Question: Talk about the condition:
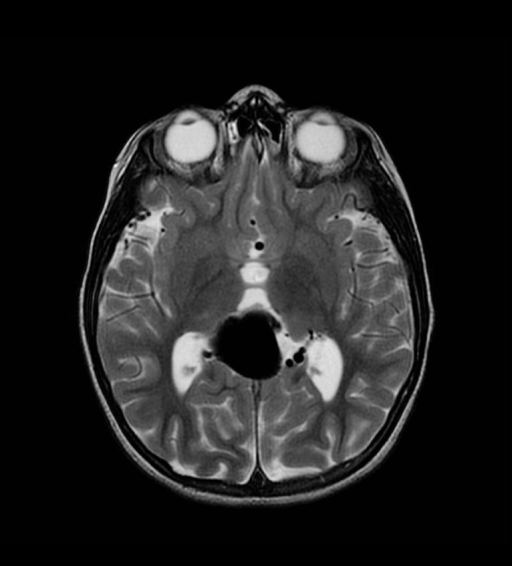
Answer: The disease is discussed as: The vein of Galen is a short but large diameter vein that drains the paired internal cerebral veins and the two basal veins of Rosenthal into the straight sinus. It is just posterior to the pineal gland, in the quadrigeminal plate cistern. This vein probably arises from remnants of the posterior median prosencephalic vein of Markowski.

By tradition, an aneurysmal enlargement of a midline venous structure in this location has been called a "Vein of Galen Aneurysm". However, the true origin of this dilated vascular structure is probably persistence of the anterior portion of the median prosencephalic vein (ProsV) of Markowski.  In many patients with this malformation, there is no "classic" vein of Galen; and, often, there is no straight sinus.  Instead, the dilated remnant of the ProsV drains into upward directed "falcine sinus".

These lesions most often result from vascular shunts developing between the early choroidal arteries and the deep or midline veins, during the  6th to 11th week of gestation. At this time in development, the brain is primarily supplied by multiple choroidal arteries, then - later - the circle of Willis.

These AV shunts persist, preventing involution of the anterior prosencephalic vein.  A persistent falcine vein is often present, that drains the ProsV into the straight sinus or superior sagittal sinus.

Vein Of Galen Malformation Symptoms, Signs
•  Childhood
» High Output Failure
» Persistent Ductus
» Hydrocephalus
» Cranial Bruit/Thrill
•  Adult
» Asymptomatic
» Pineal Symptoms

•  Vein Of Galen Malformation Types/Causes
» Parenchymal AVM (Shunt)
» Direct Fistulae To VOG
» Dural Fistula Draining into VOG
» Sinus Thrombosis (Intrauterine)
» Hypoplastic Straight Sinus

•  Hydrocephalus is very common in childhood
» Mechanical
  - Aqueductal Obstruction from compression of tectum
» Impaired CSF Resorption
  - Venous Hypertension

UoR Teaching File - http://www.urmc.rochester.edu/smd/Rad/neurocases/Neurocase06.htm